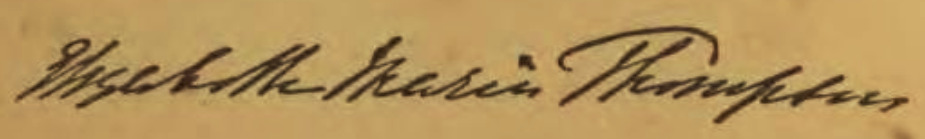
Signature of: elizabeth maria bowen thompson